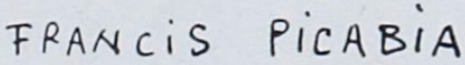
Signature of: q157321